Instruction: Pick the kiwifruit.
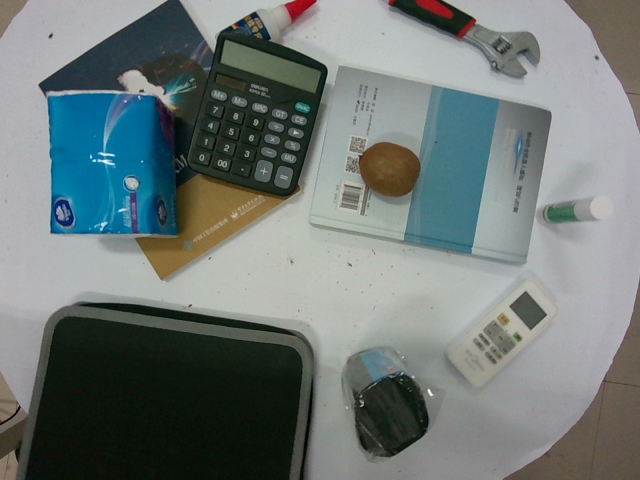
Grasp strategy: vertical